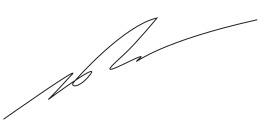
Signature of: andris piebalgs